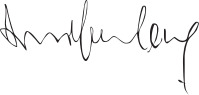
Signature of: baey yam keng